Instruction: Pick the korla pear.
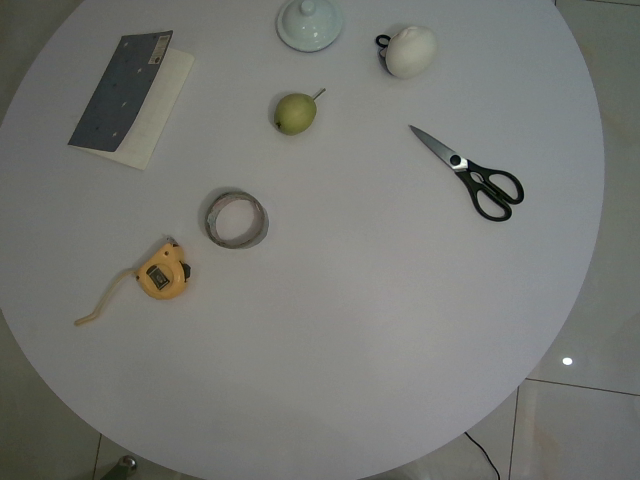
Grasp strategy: vertical